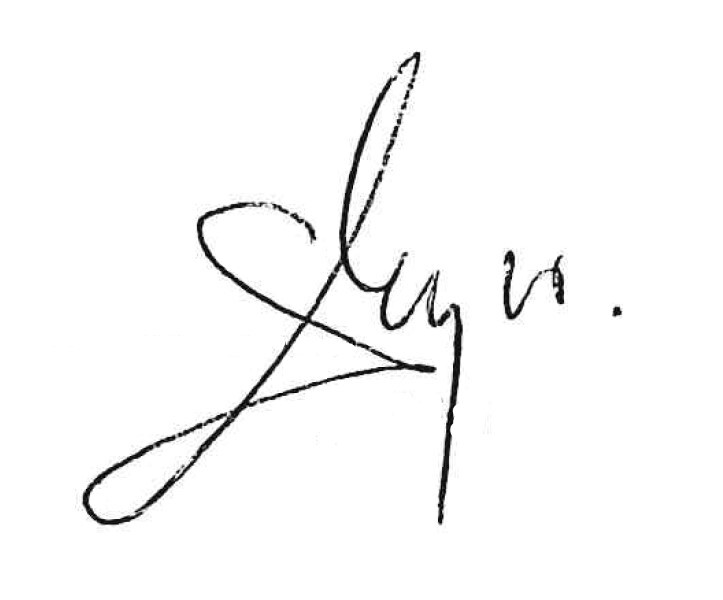
Signature of: beata szydło